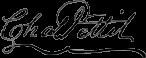
Signature of: charles pettit